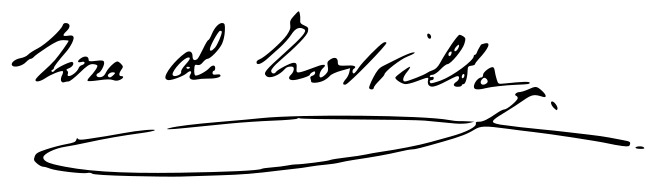
Signature of: josé zorrilla